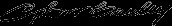
Signature of: charles stewart mccauley